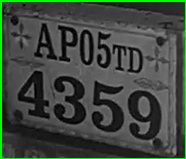
License plate number: AP 05TD 4359